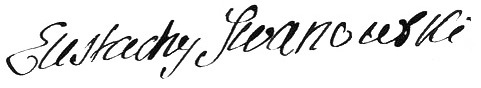
Signature of: eustachy antoni iwanowski